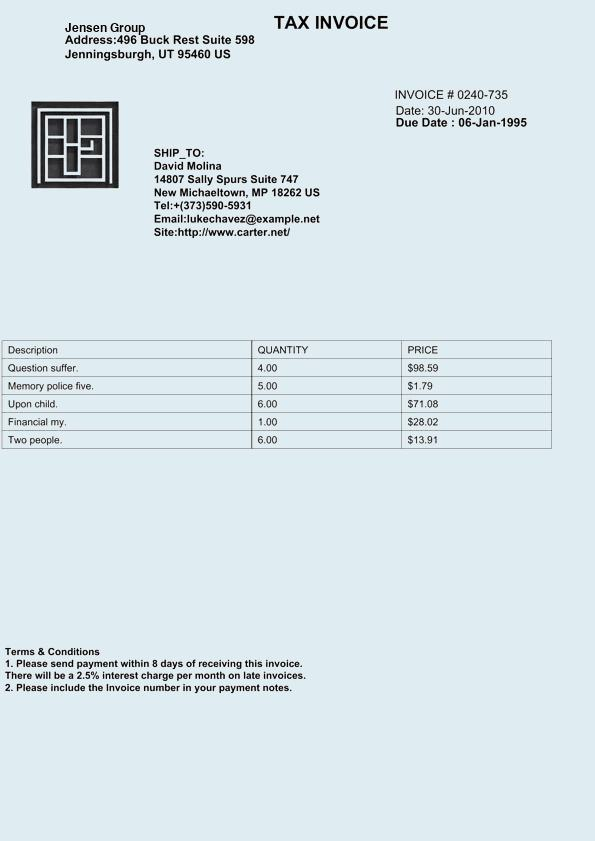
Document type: Invoice